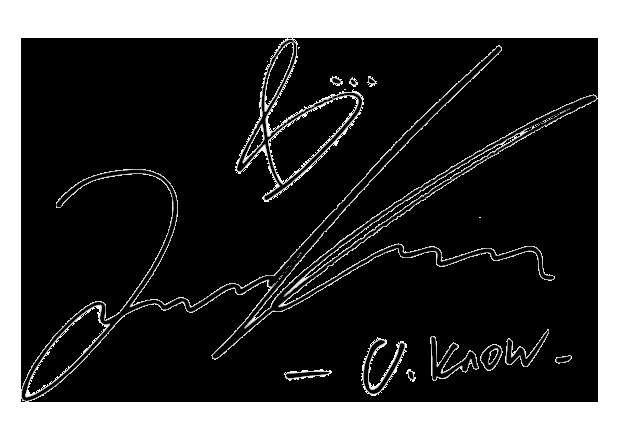
Signature of: yunho